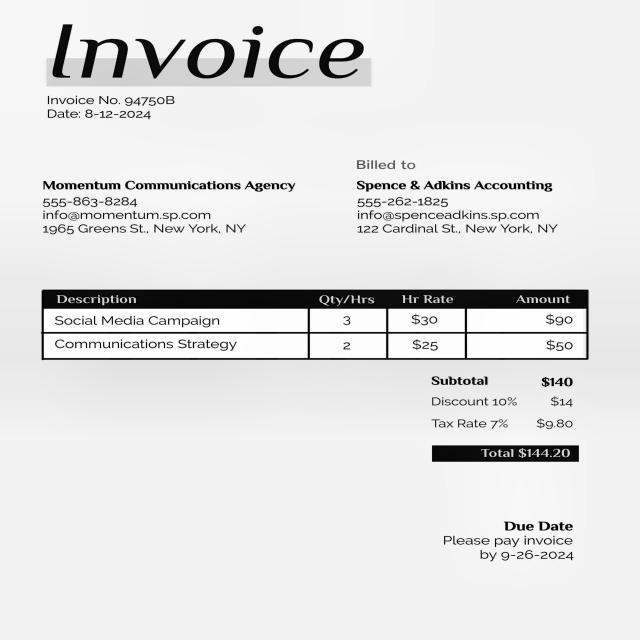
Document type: Invoice